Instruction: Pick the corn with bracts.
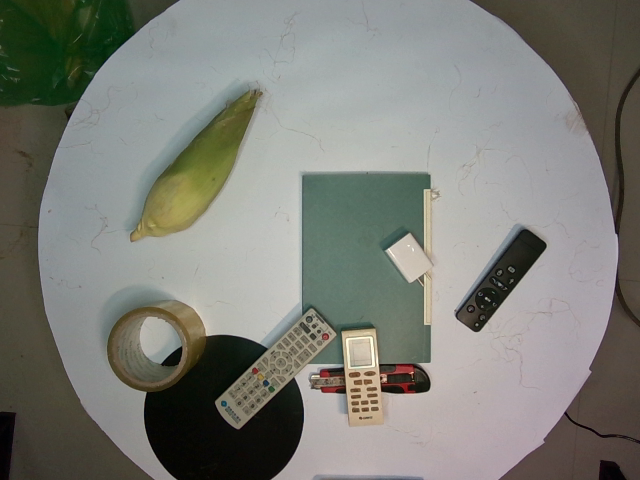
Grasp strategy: vertical